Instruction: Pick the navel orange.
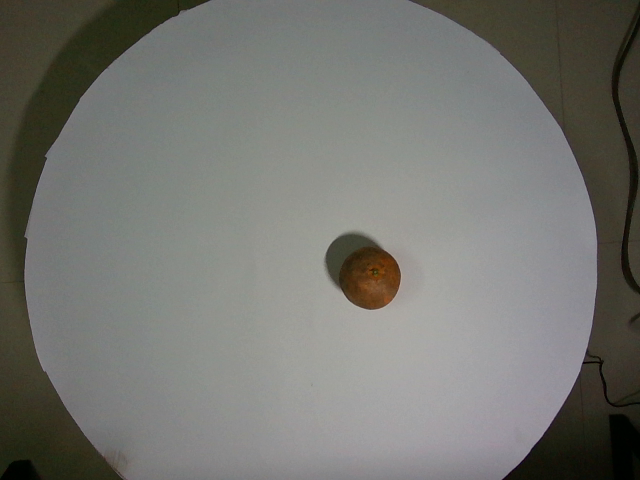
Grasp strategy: vertical